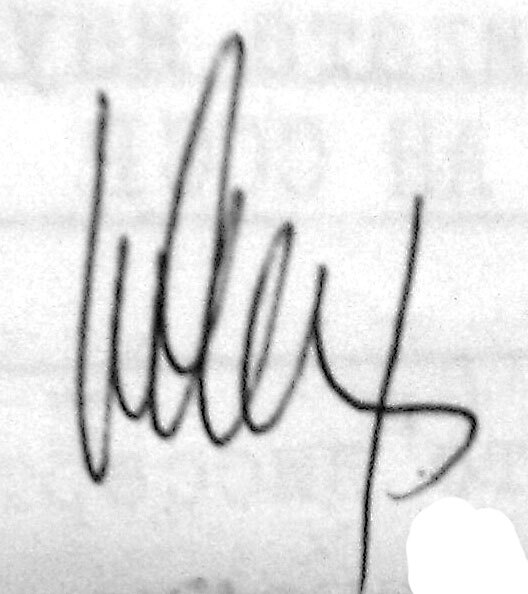
Signature of: nikolai yanenko